Question: What type of tax is indicated in the document, personal property or real estate?
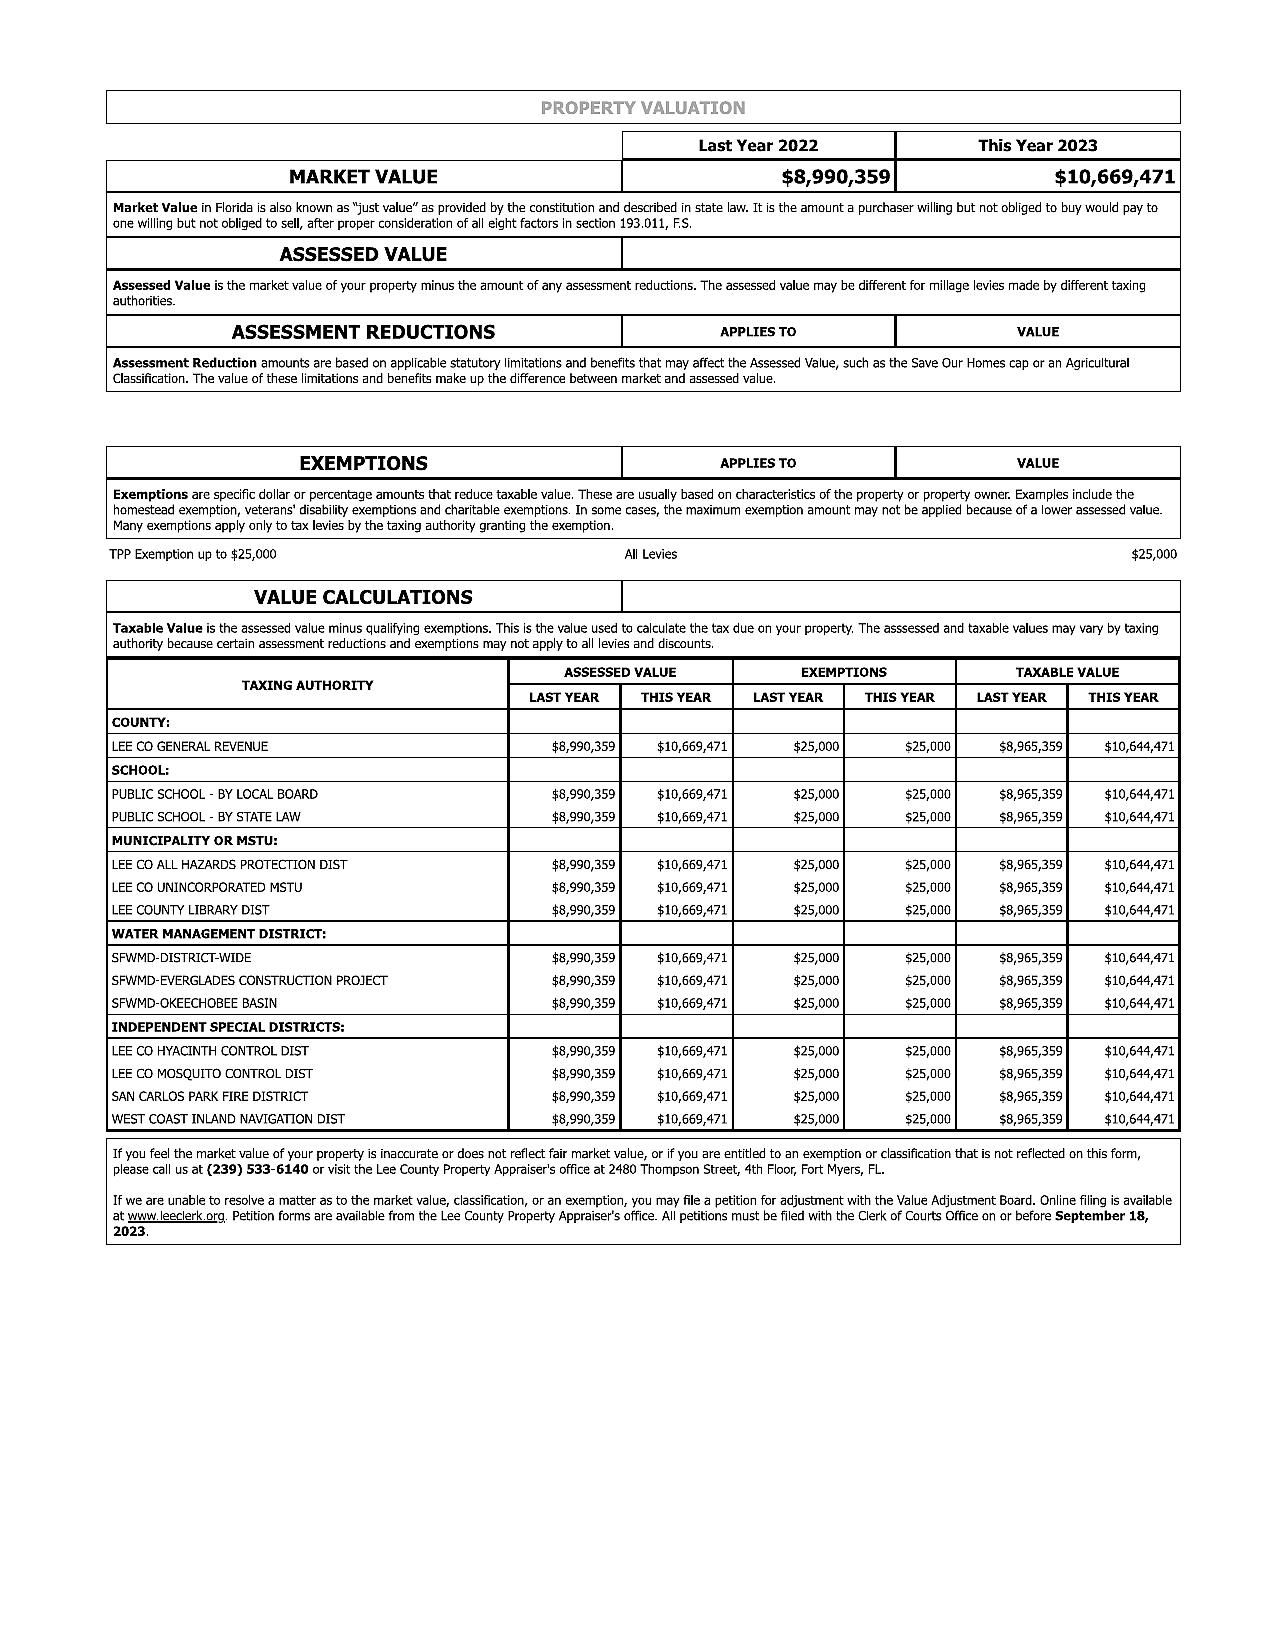
Answer: "Real Estate Tax"